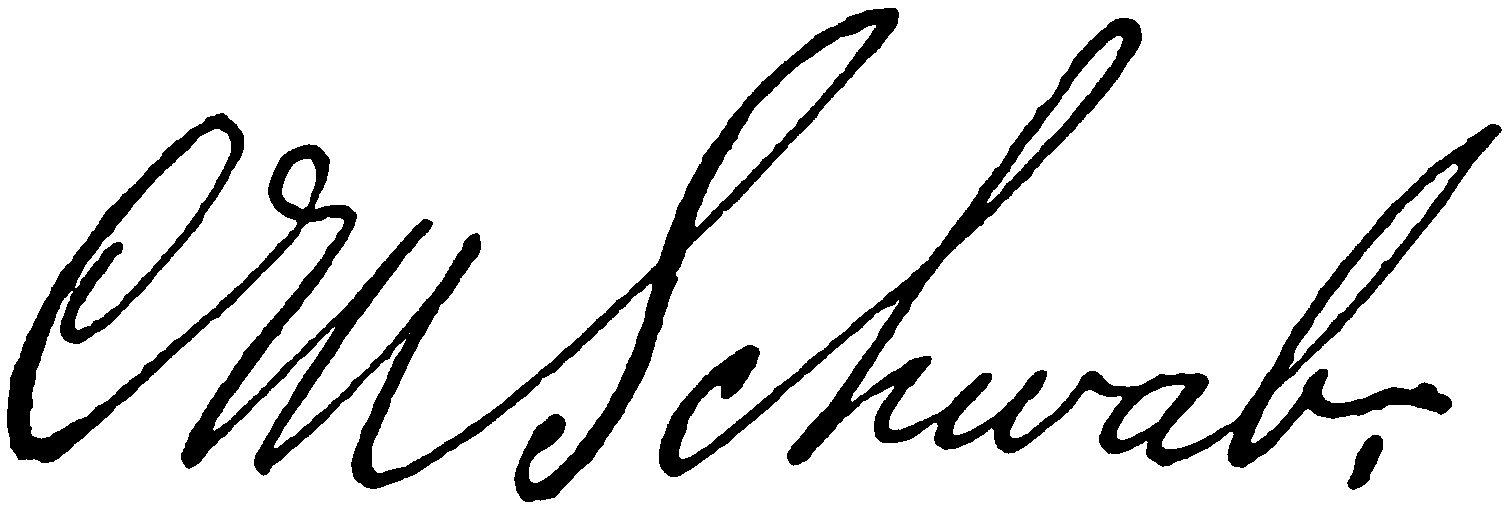
Signature of: charles m schwab